Question: Describe the condition in detail:
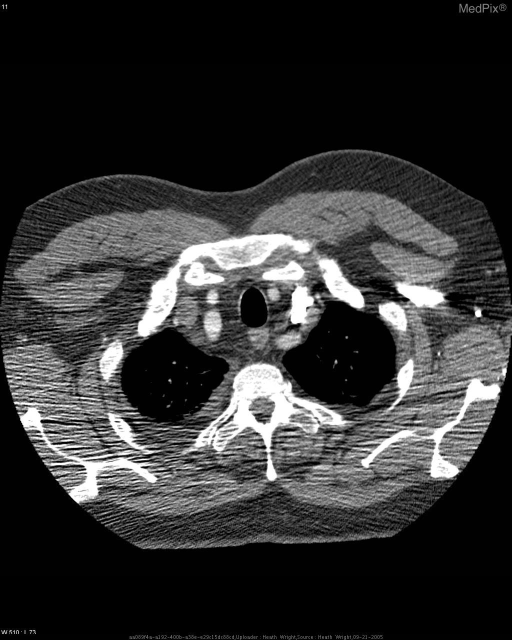
Answer: The disease is discussed as: This is the most common malformation of the aortic arch resulting in a complete vascular ring around the trachea and esophagus.The most common type of right aortic arch is right aortic arch with an aberrant left subclavian artery and it is 2-3 times more common than right arch with mirror image branching of the brachiocephalic vessels. Right arch and aberrant left subclavian artery has a 5-12% incidence of associated congenital heart disease while right arch with mirror branching of the brachiocephalic vessels has a 98% incidence of associated congenital heart disease.

Two types:
1.Origin of the left subclavian artery from a posterior aortic diverticulum from which a ductus arteriosus extends to the left pulmonary artery. The retroesophageal part of the ring is large and compression is produced by the diverticulum (Diverticulum of Kummerell).

2.Origin of the left subclavian artery from the descending aorta with a left ductus connecting the left subclavian artery to the left pulmonary artery. The retroesophageal part of the ring is small.

In both types of aberrant subclavian arteries, the vessel runs behind the esophagus.

Definitive diagnosis is now usually accomplished by CT or MRI. Both display the severity of airway narrowing and the retro-esophageal aberrant artery.Both demonstrate the large aortic diverticulum invariably at the site of airway compression with an aberrant left subclavian artery.